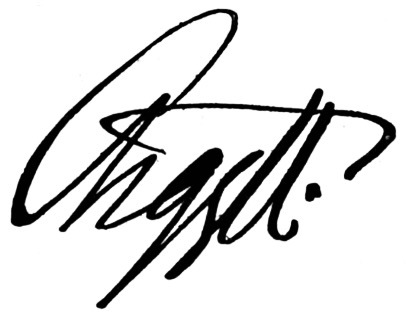
Signature of: george campbell 8th duke of argyll